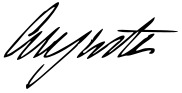
Signature of: princess augusta sophia of the united kingdom